Question: What is the address or location of the property listed in the document?
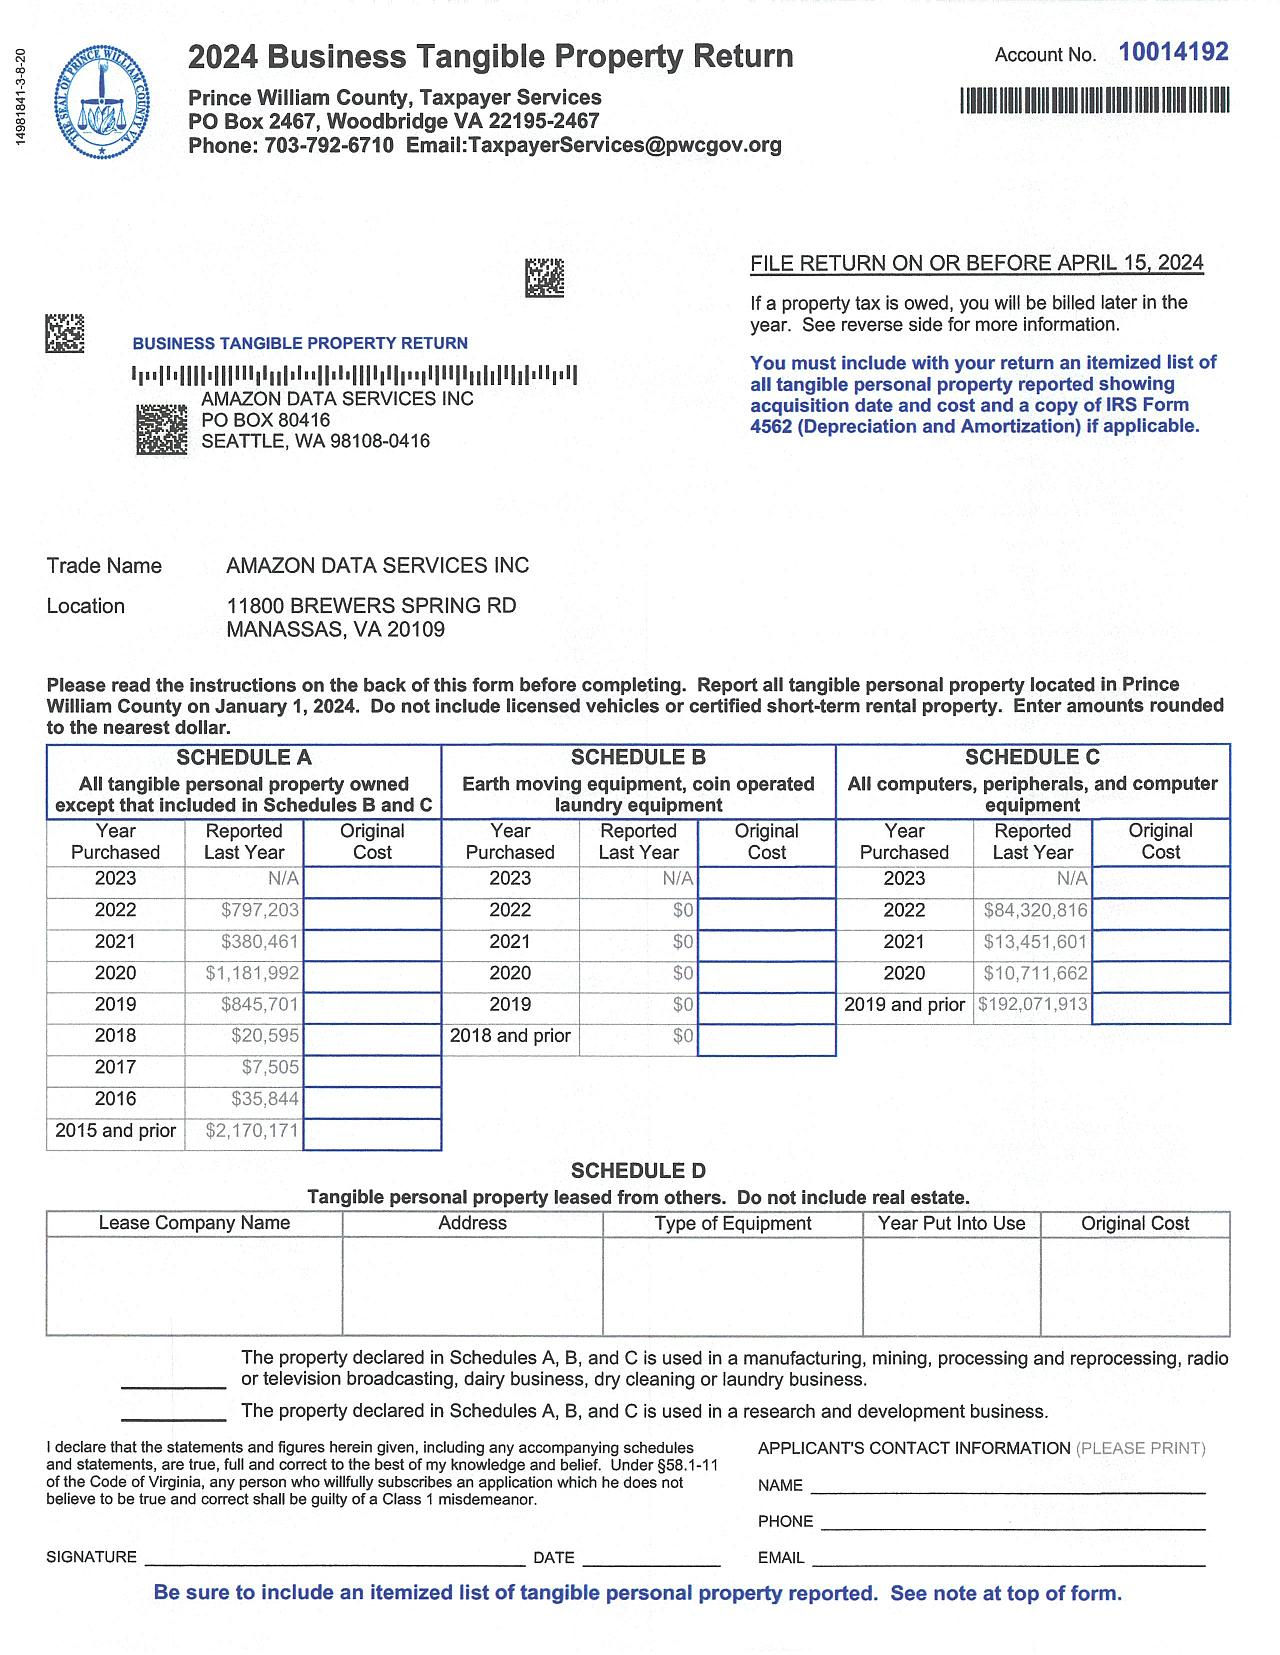
Answer: "11800 BREWERS SPRING RD MANASSAS, VA 20109"